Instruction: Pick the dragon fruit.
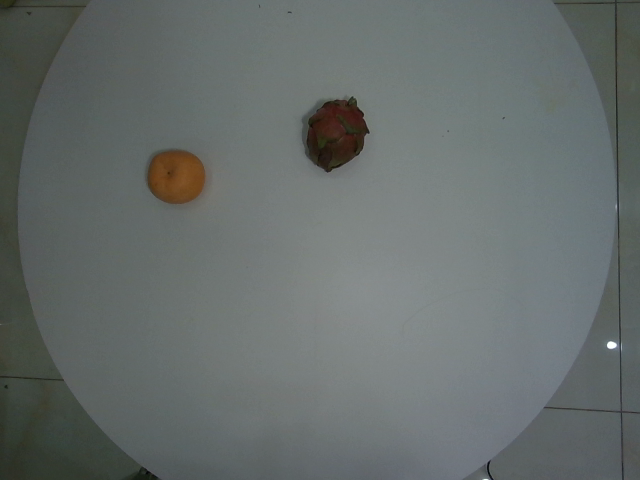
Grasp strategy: vertical